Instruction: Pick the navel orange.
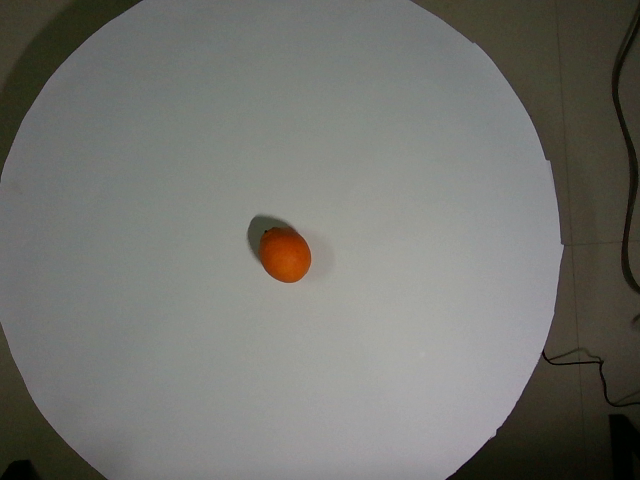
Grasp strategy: vertical